Question: Talk about the condition:
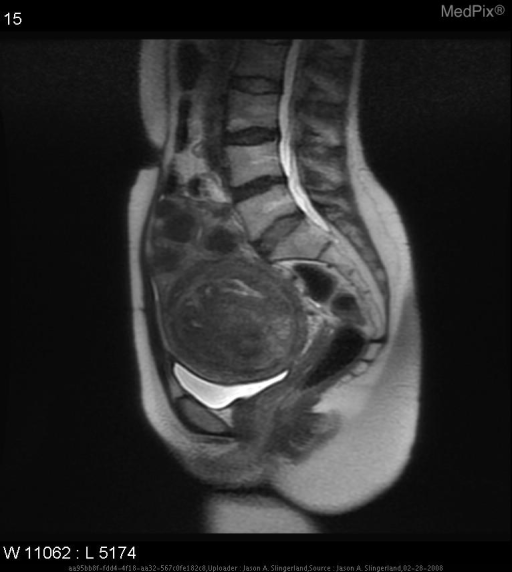
Answer: The disease is discussed as: NOTE:  Please EDIT the CATEGORY and LOCATION - Above

You may use the template below - or [Clear] for a blank page.

Lesions/Condition:  Uterine Leiomyoma

Cell  of  Origin:  Smooth muscle cells of uterus

Synonyms:  Fibroids

Associations/Predisposing  Factors:  Increase estrogen states, pregnancy, african american, obesity, perimenopausal

Common  Locations:  Uterus; submucosal, intramural, subserosal

Demographics:  About 25% of American women and about 40% of African American women by age 40.

Gross  Morphology:  Smooth muscle tissue

Histology:  Smooth muscle tissue with a pseudocapsule

Radiology:  Ultrasound shows areas of hyperechogenicity and an enlarged uterus.  MRI shows discrete areas of low signal intensity and an irregularly enlarged uterus.

Treatment:  Usually expectant management.  If symptomatic, treated with medications to decrease estrogen (Provera, danazol, GnRH agonists), uterine artery embolization, myomectomy, endometrial ablation, or hysterectomy.